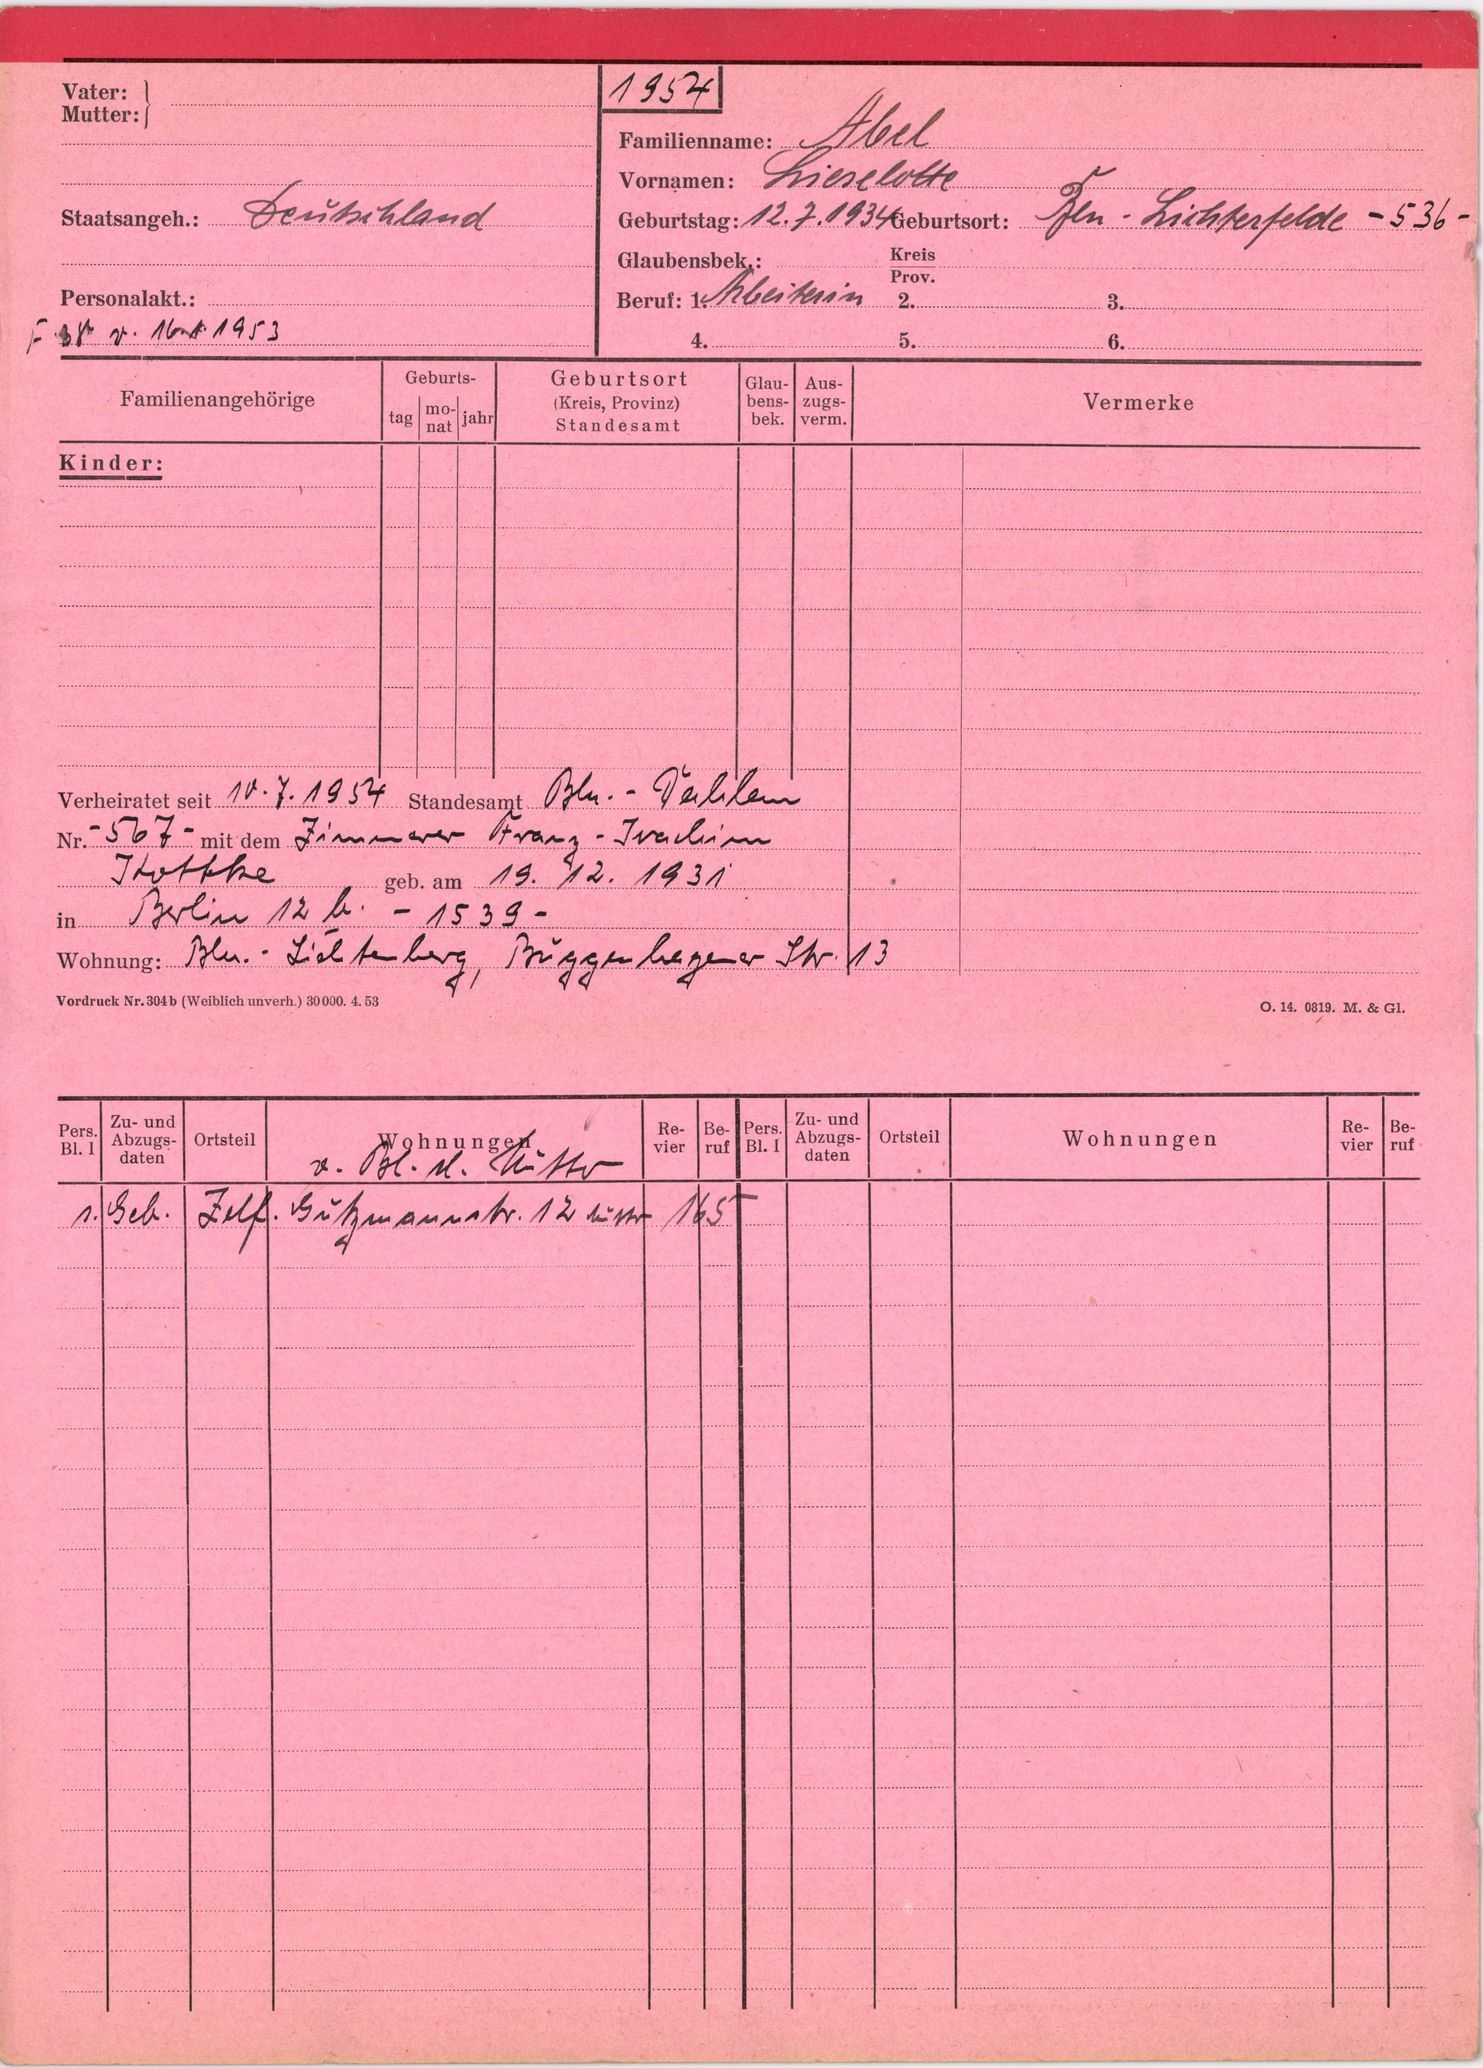
Abel